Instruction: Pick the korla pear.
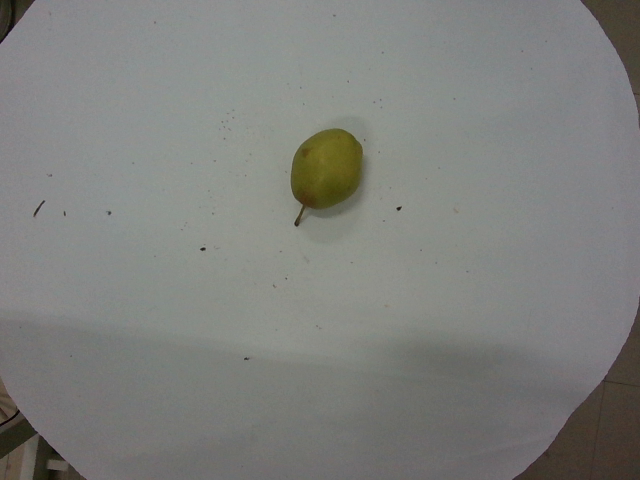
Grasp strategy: vertical